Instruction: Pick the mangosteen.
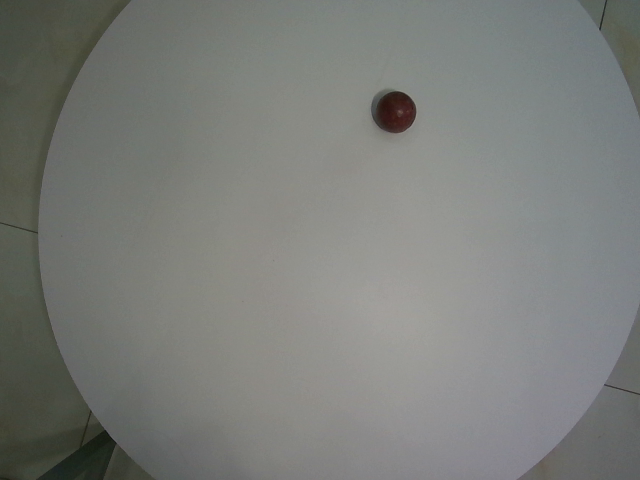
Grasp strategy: vertical